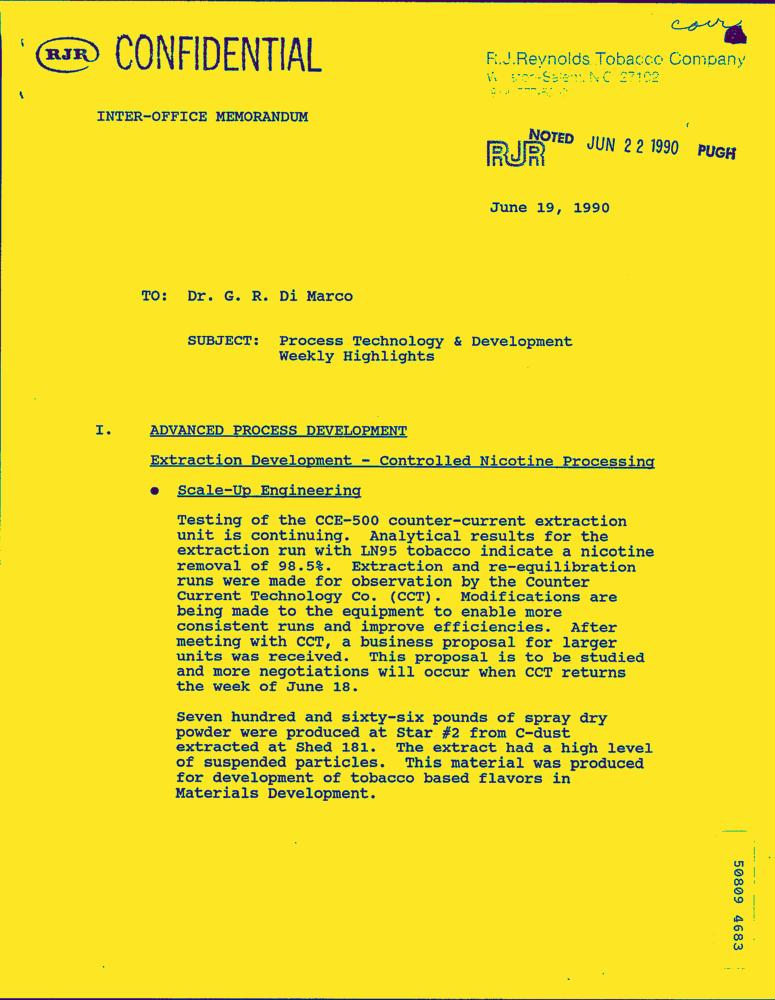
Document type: Letter-Doc